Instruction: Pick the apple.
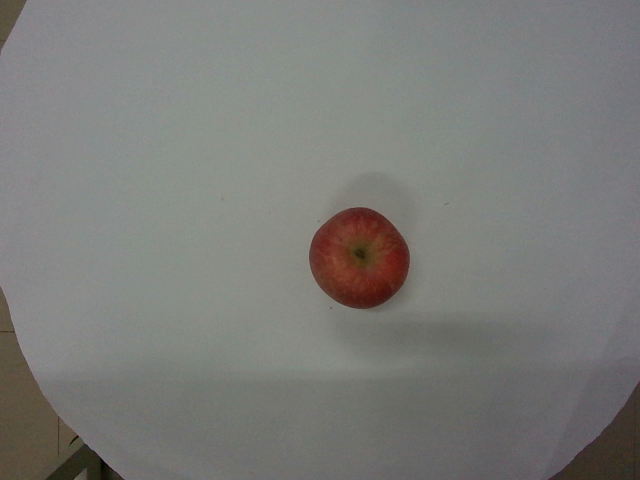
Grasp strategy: vertical